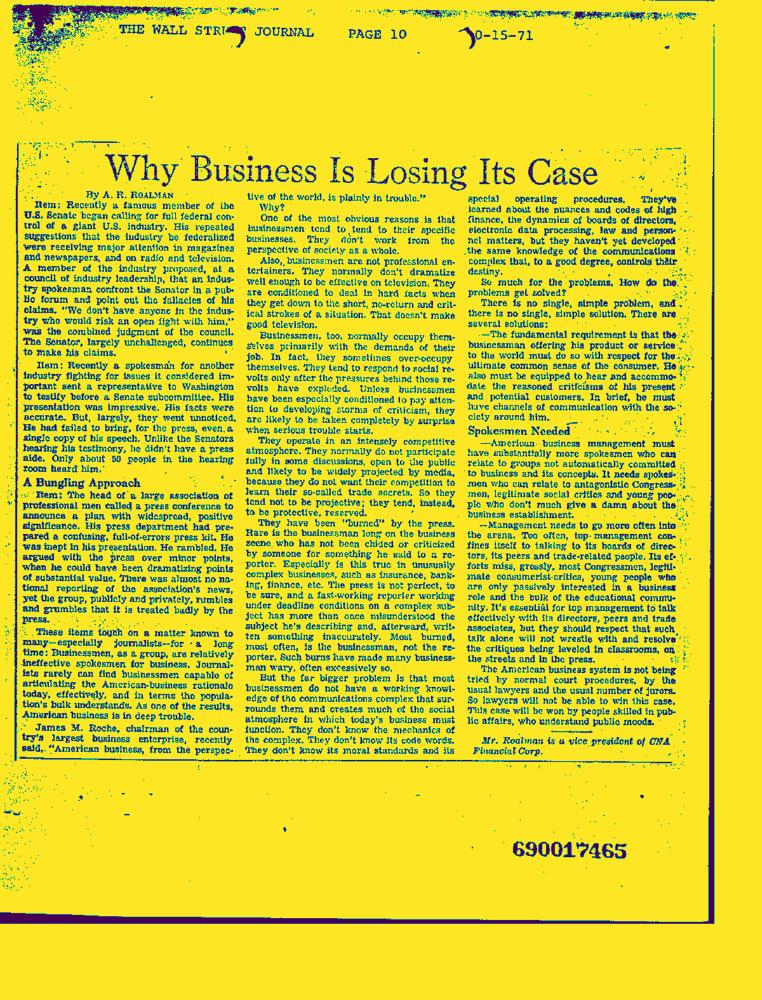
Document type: News-Article